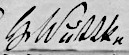
Signature of: johann karl heinrich wuttke